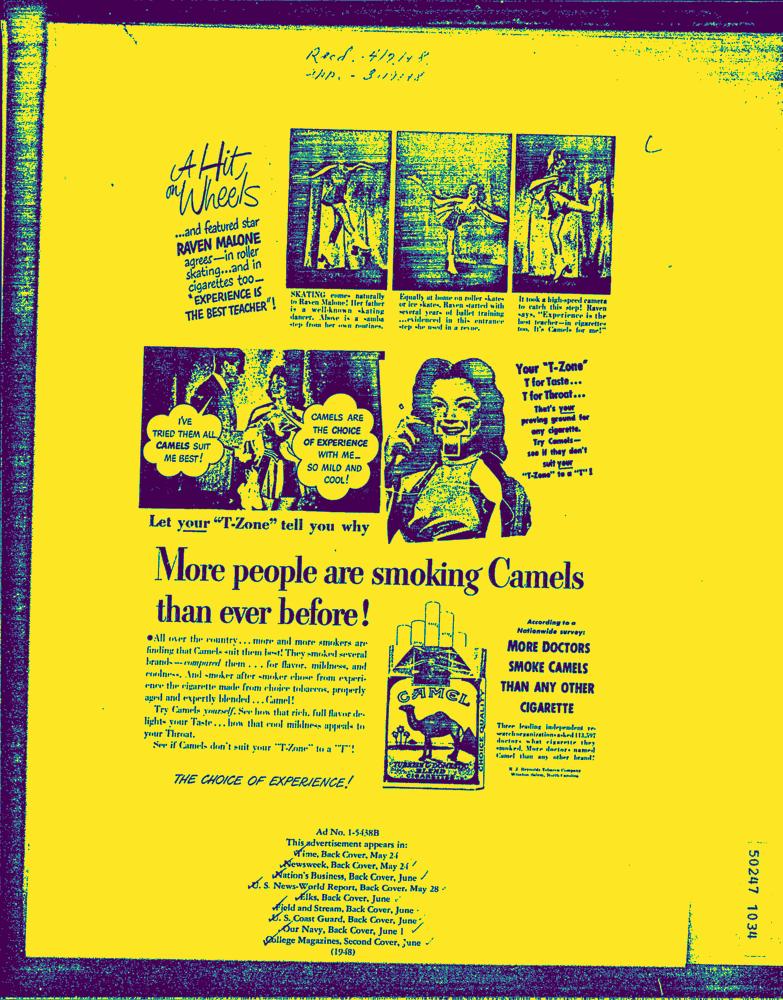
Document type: AD